Question: What is the suspected problem?
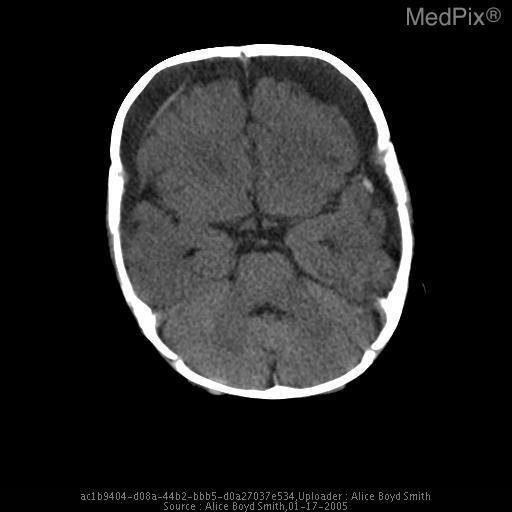
Answer: The findings suggest Non-contrast CT demonstrated bilateral subdural fluid collections. Axial non-contrast CT of the head demonstrates bilateral low density chronic subdural fluid collections, along with a focal high density adjacent to the left temporal lobe suggestive of more recent subdural hemorrhage.. The patient might have a history of 5 month old female brought to ER with lethargy.  Imaging request stated "hypoglycemia.".